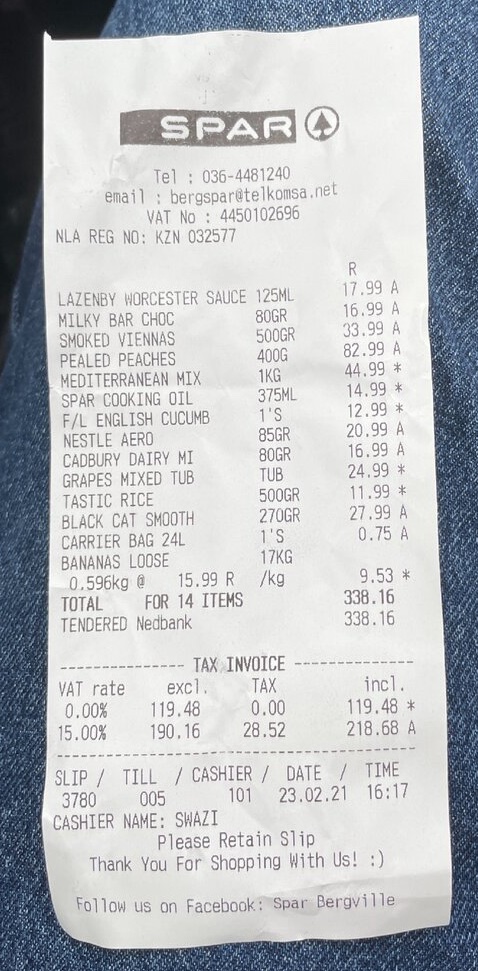
gt_parse: criticals: name: TOTAL
price: 338.16
store: SPAR
tell: 036-4481240